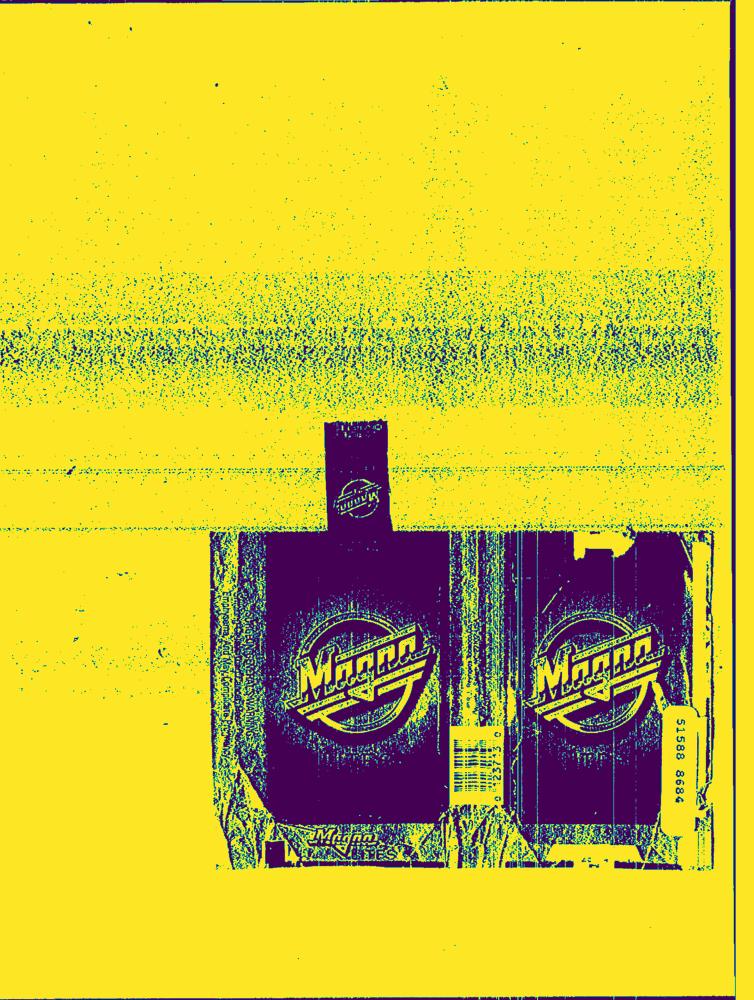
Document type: Hand-Written